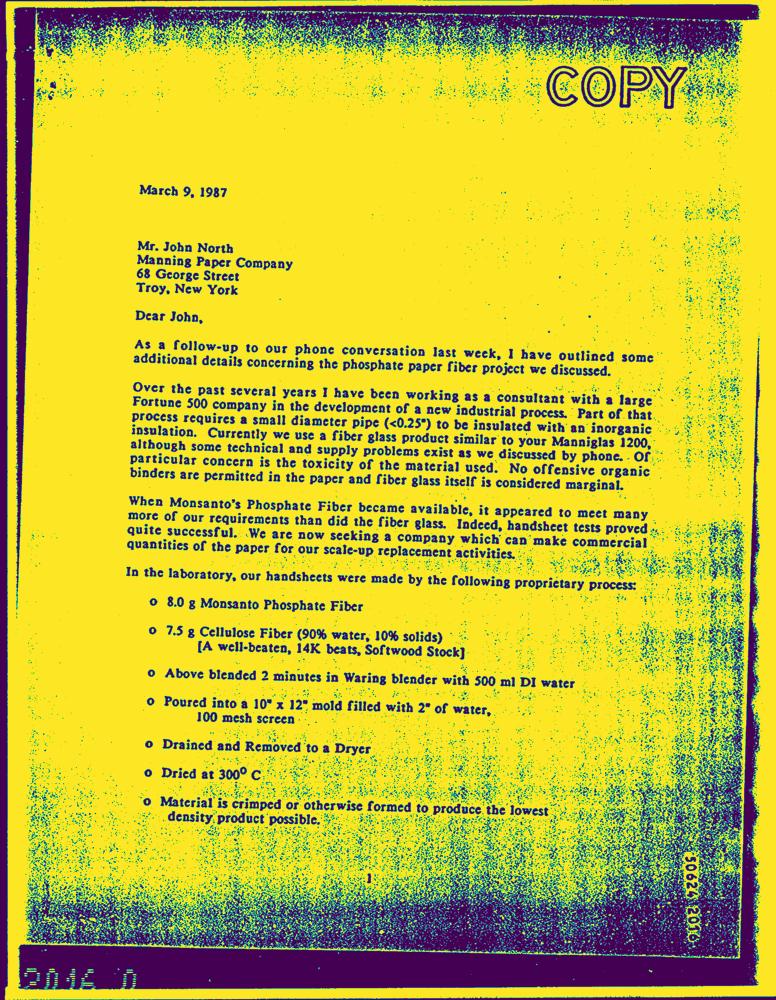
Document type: Letter-Doc